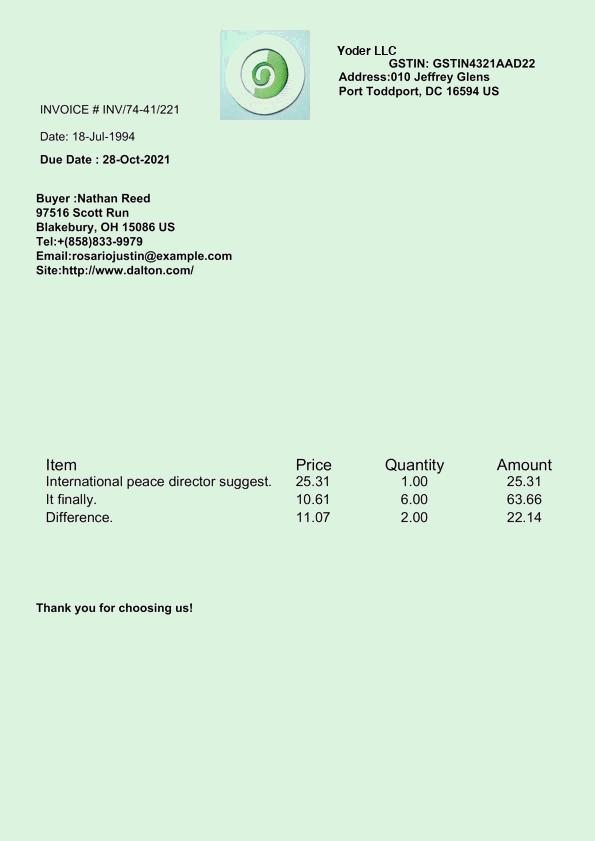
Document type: Invoice